Question: How does the patient history play a role?
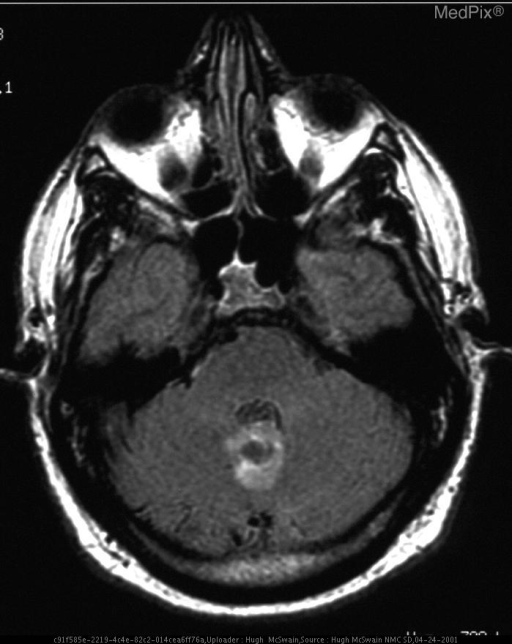
Answer: The patient's history of 38 y/o man presents to ER with history of headache after being choked during a basketball game. is key in understanding the case.